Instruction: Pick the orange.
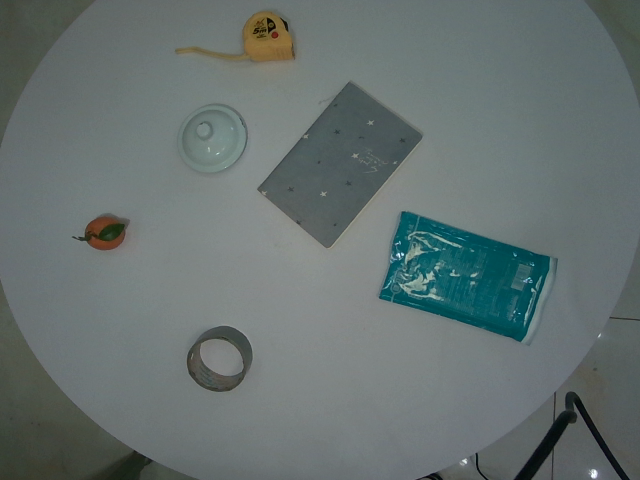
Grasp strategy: vertical